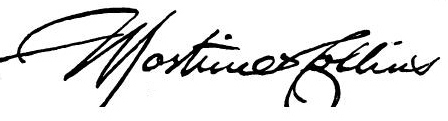
Signature of: mortimer collins